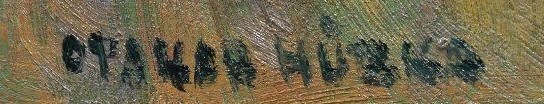
Signature of: otakar hůrka